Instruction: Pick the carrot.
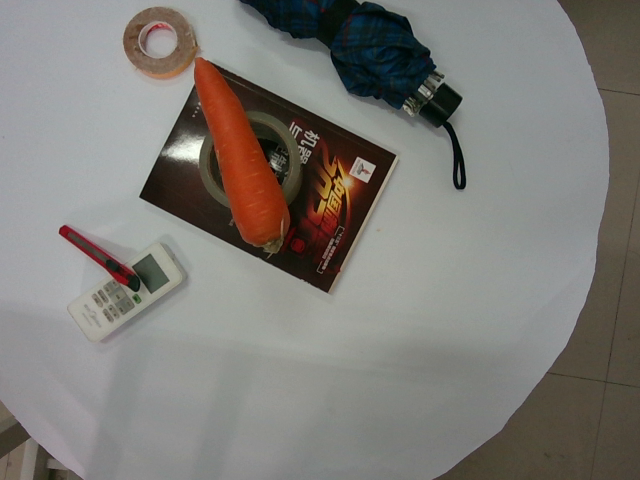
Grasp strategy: vertical